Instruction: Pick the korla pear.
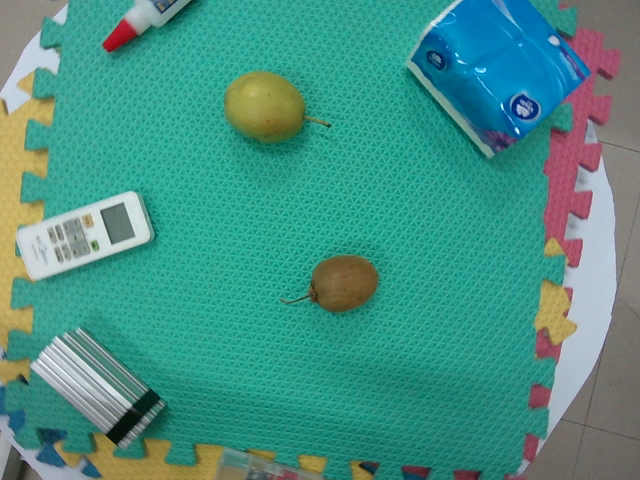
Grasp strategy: vertical